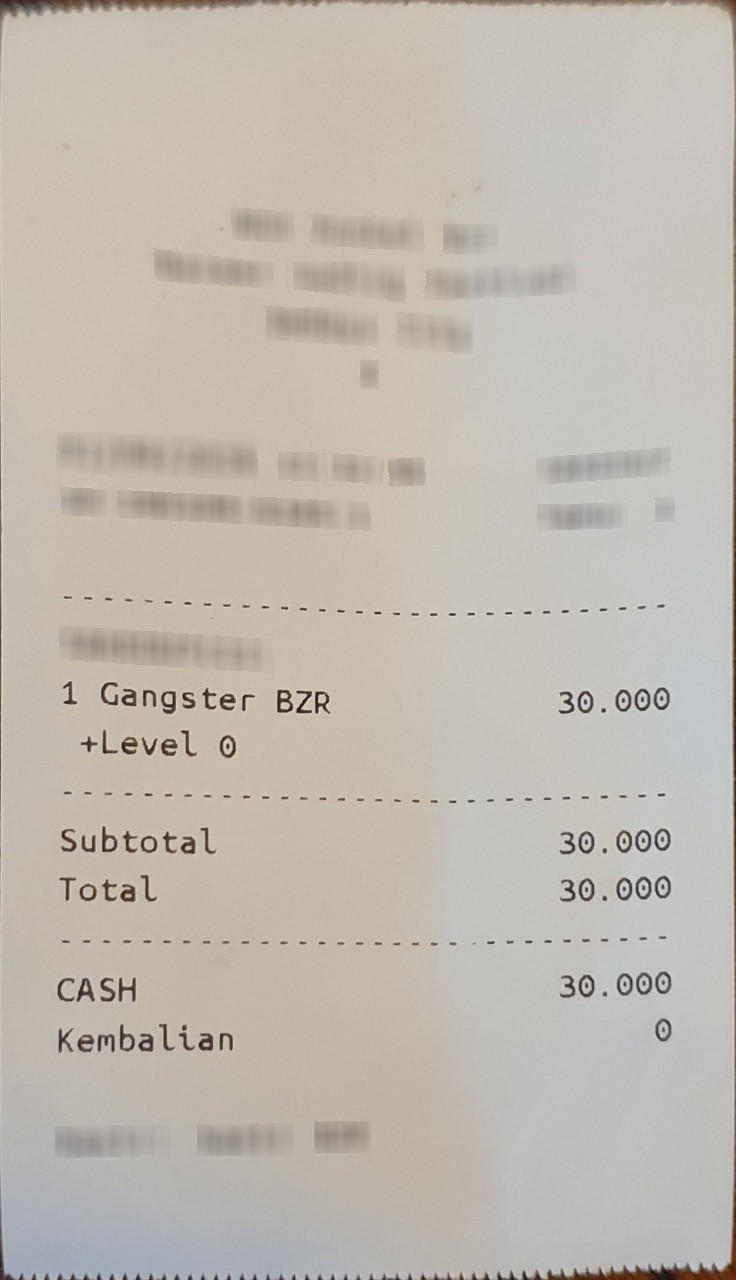
Number of items: 4
Subtotal: 30.000
Total: 30.000
OCR text regions:
text: 1
text: Gangster
text: BZR
text: +Level
text: 0
text: 30.000
text: Subtotal
text: 30.000
text: Total
text: 30.000
text: CASH
text: 30.000
text: Kembalian
text: 0